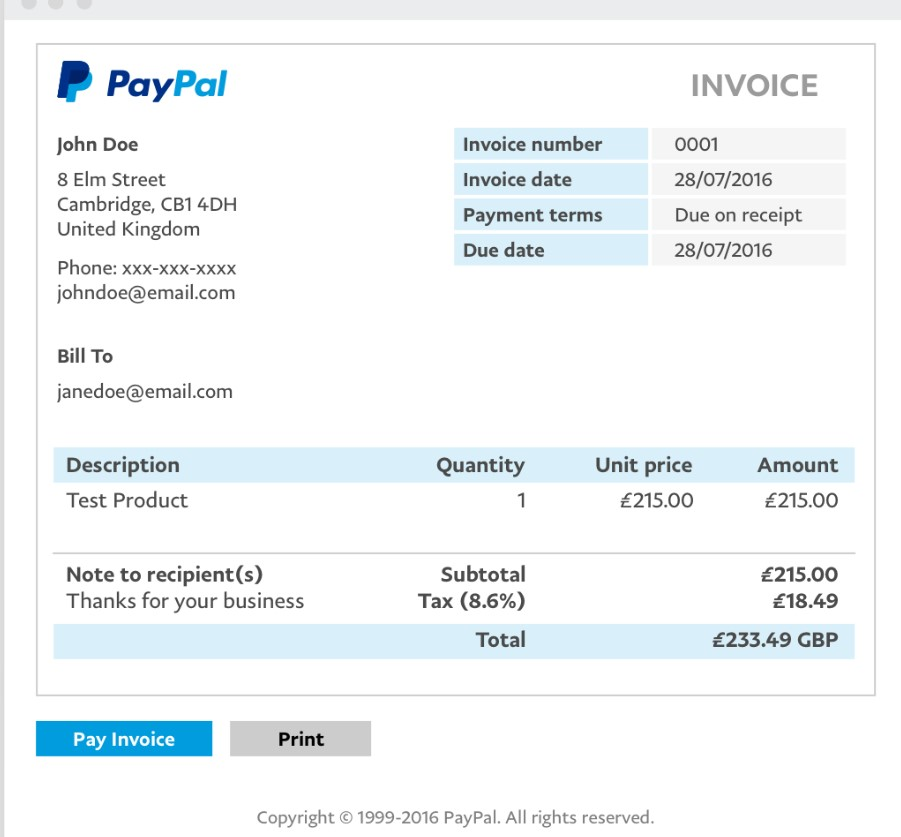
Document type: Invoice